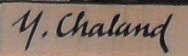
Signature of: yves chaland